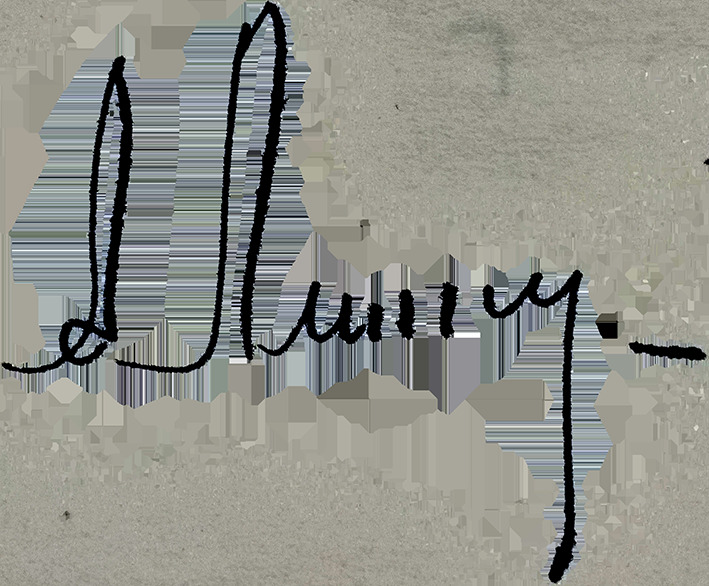
Signature of: olexander liashko